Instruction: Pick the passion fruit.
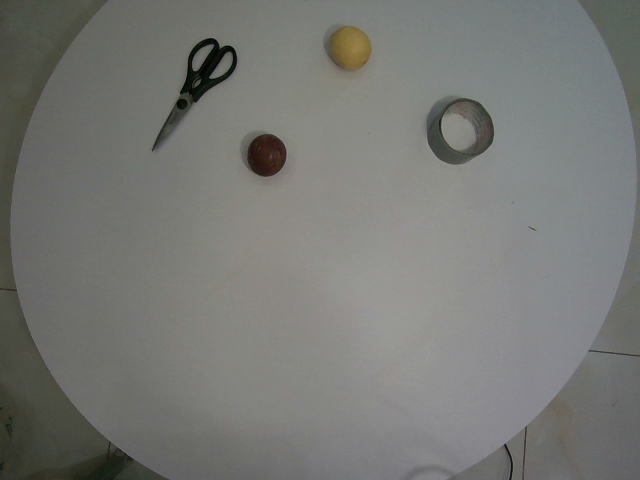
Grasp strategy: vertical